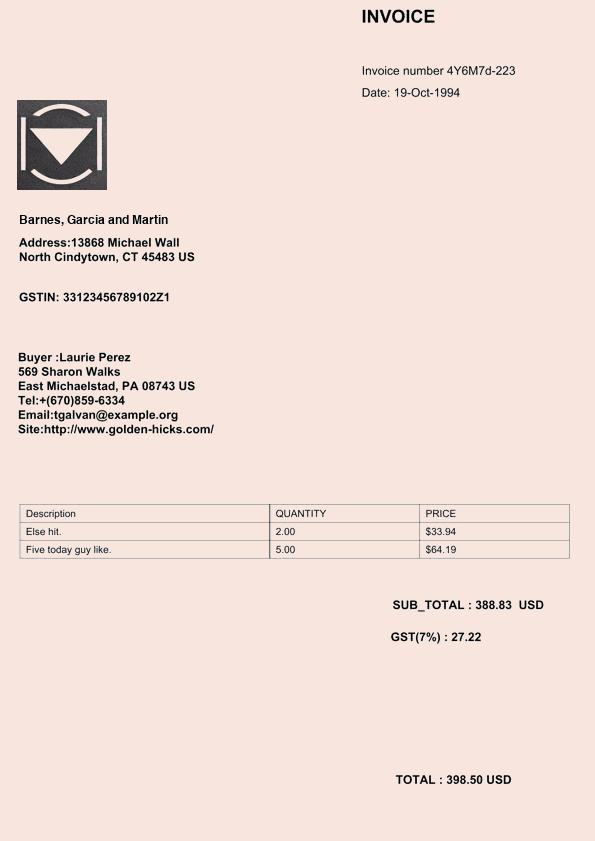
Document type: Invoice